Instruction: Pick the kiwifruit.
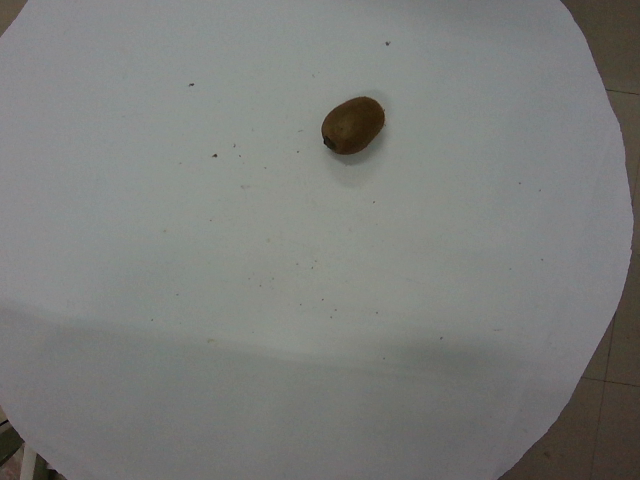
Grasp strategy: vertical